Question: What was observed in the imaging?
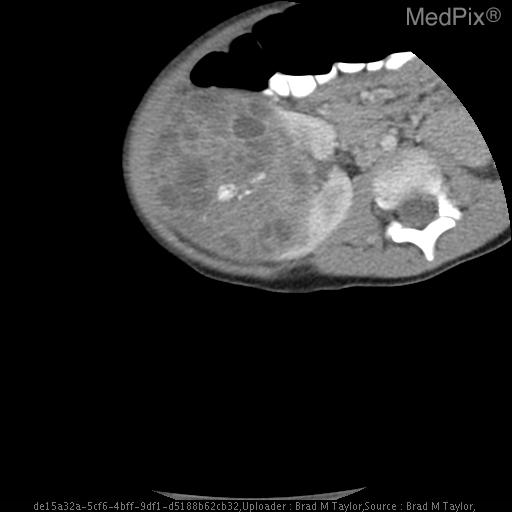
Answer: The imaging shows •  Initial study:
- Large right-sided renal mass (12.2cm AP x 10.6cm Trans x 14.1cm CC). Predominantly hypodense w/ areas of heterogeneity.  Possible cystic degeneration along superior border.
- Classic “claw sign” demonstrating renal origination.
- Significant mass effect on liver, pancreas, and inferior vena cava.
- Non-opacification of right renal vein and mass effect on IVC limit evaluation for tumor thrombosis.
- Right lower lobe ground glass opacity (3mm x 5mm).  DDX includes metastatic, atelectasis, or infection.

•  After 6 weeks Doxorubicin (DD4A) therapy:
- Decrease in right renal mass size (7.3cm AP x 8.4cm Trans x 11.7cm CC).
- Increased calcification and heterogenicity of mass.
- Continued mass effect on liver, adjacent IVC, and right renal vein.
- IVC and right renal vein grossly patent.
- Resolution of previously noted right lower lobe lung mass.
- Internal reproductive organs within normal limits for age. Post 6 week DD4A therapy. Decrease in right renal mass size (7.3cm AP x 8.4cm Trans x 11.7cm CC).
Increased calcification and heterogenity of mass..